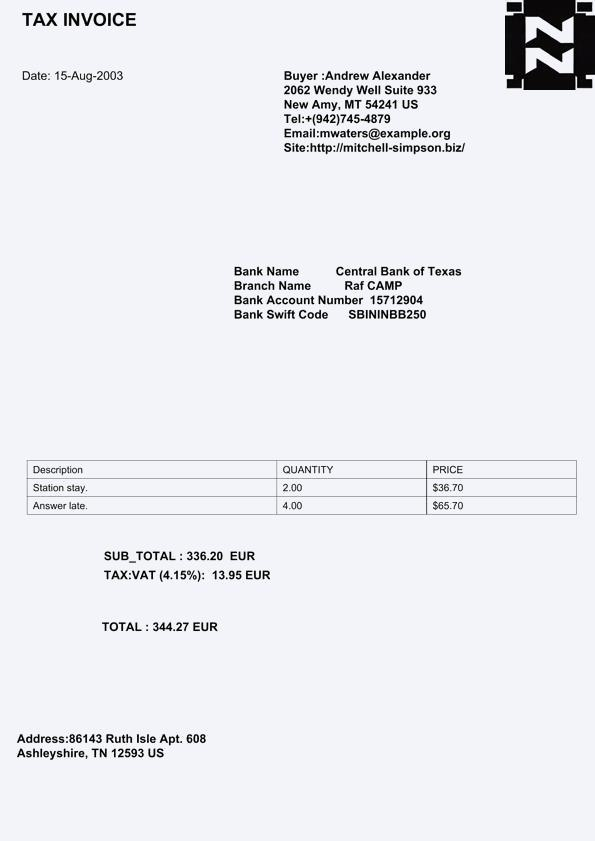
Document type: Invoice